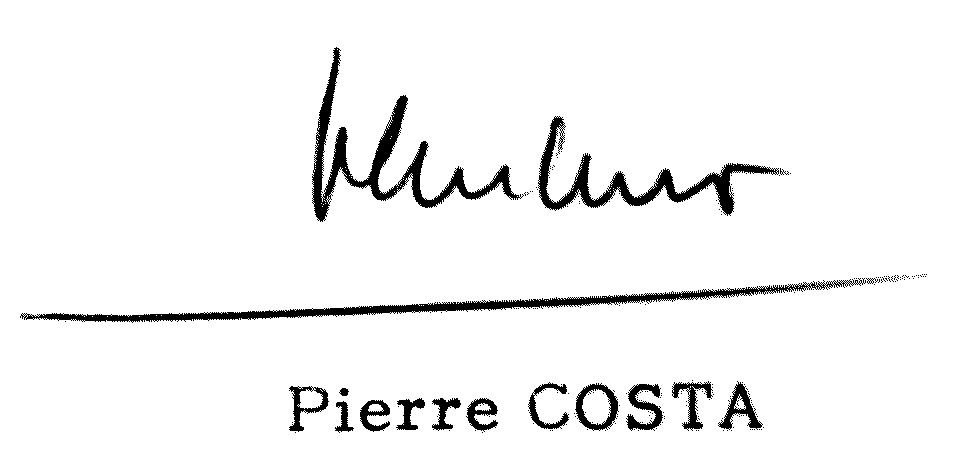
Signature of: pierre andré costa